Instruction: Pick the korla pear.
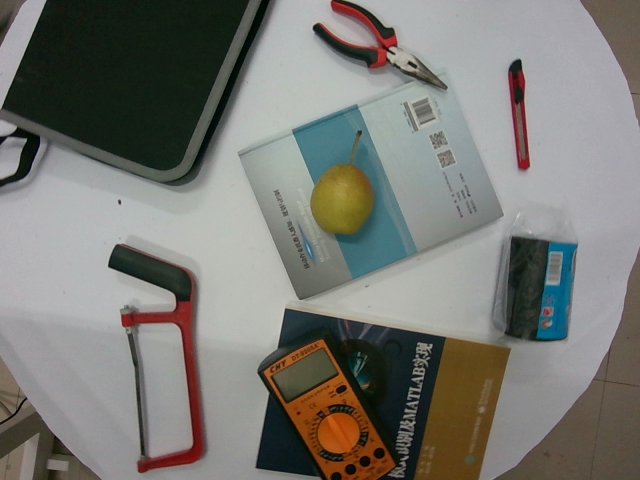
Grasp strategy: vertical